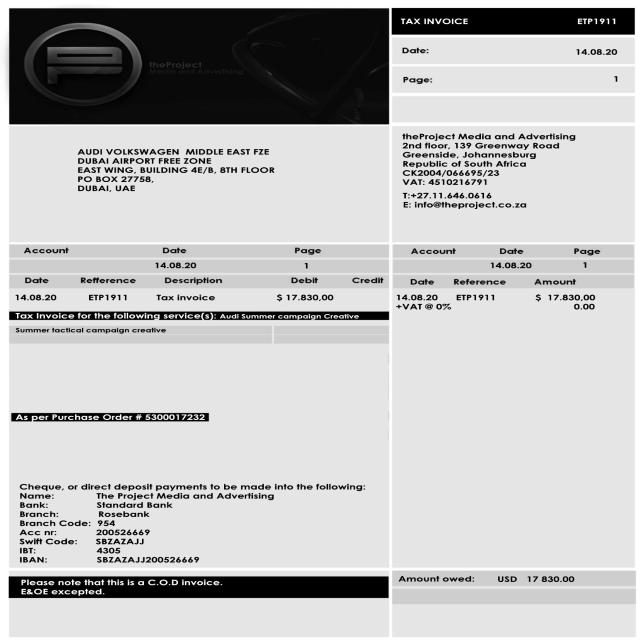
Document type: Invoice